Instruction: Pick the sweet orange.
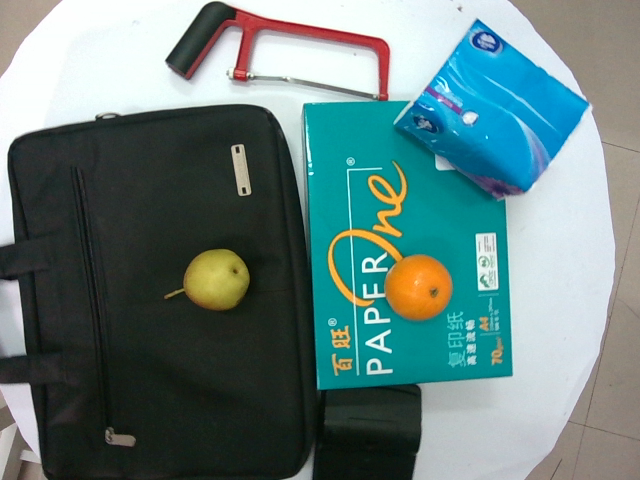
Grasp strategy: vertical